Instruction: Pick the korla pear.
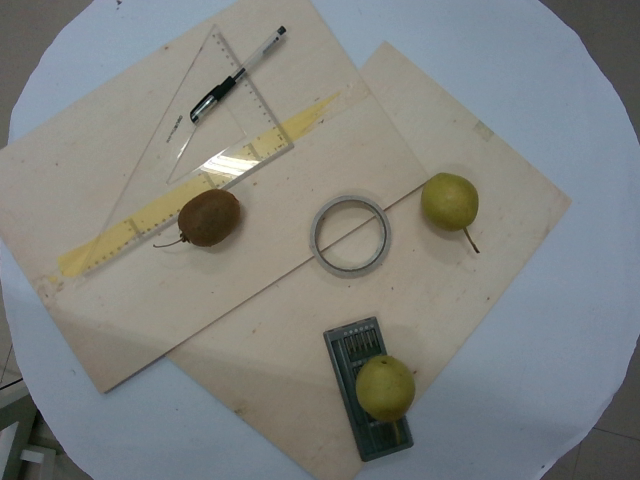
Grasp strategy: vertical